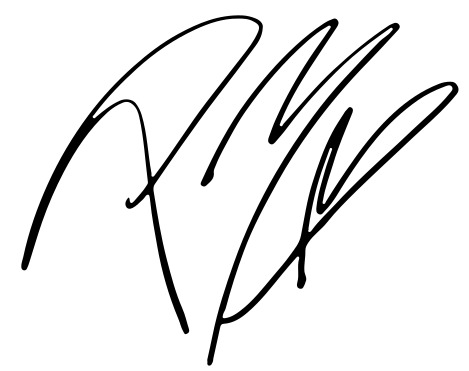
Signature of: post malone